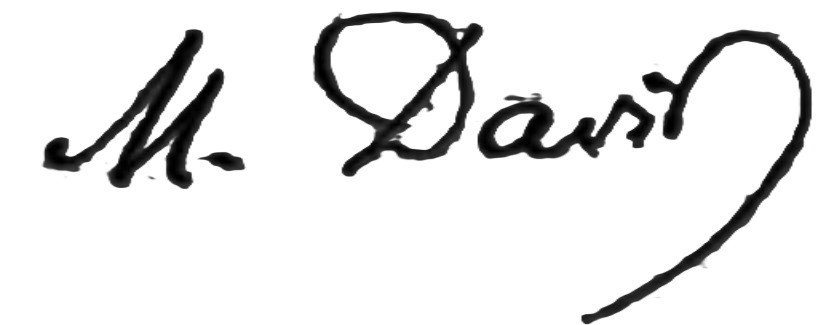
Signature of: maxime david